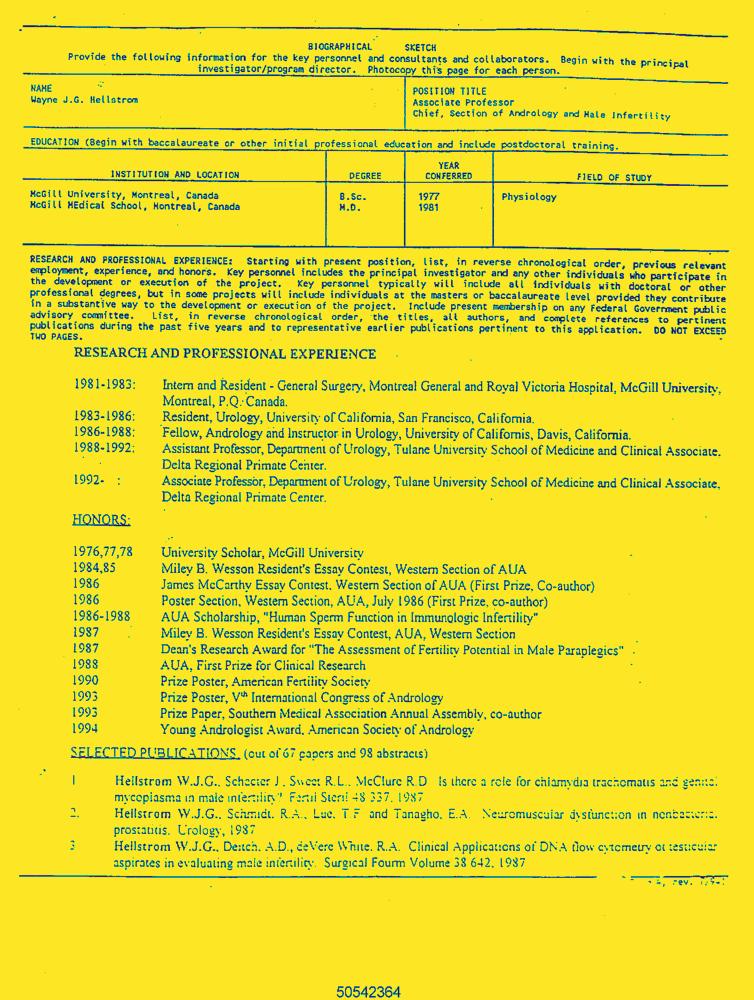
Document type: Resume-Doc